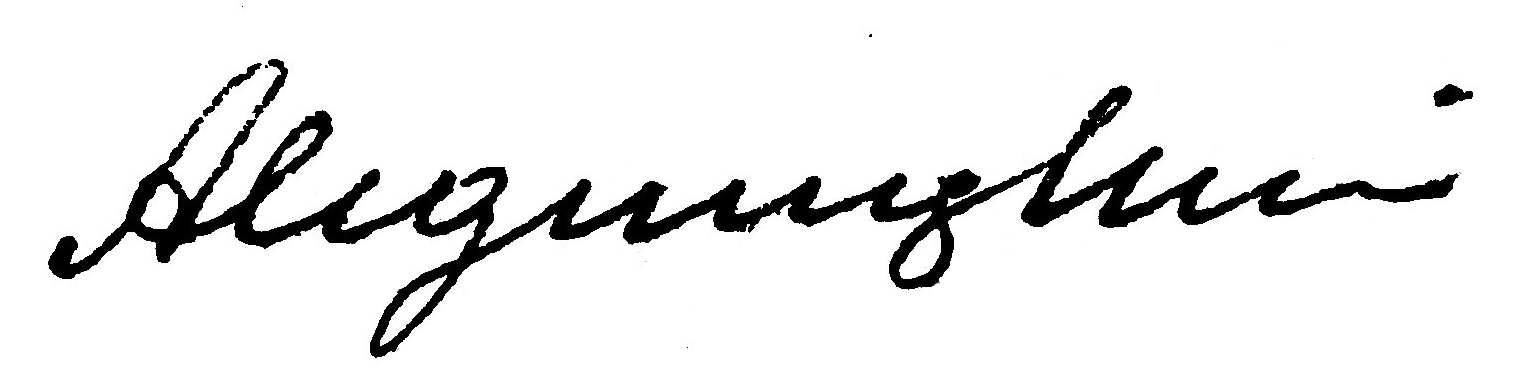
Signature of: aleksander lednicki